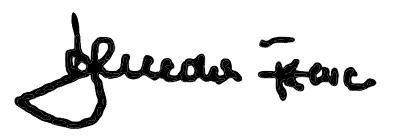
Signature of: ferenc benedek